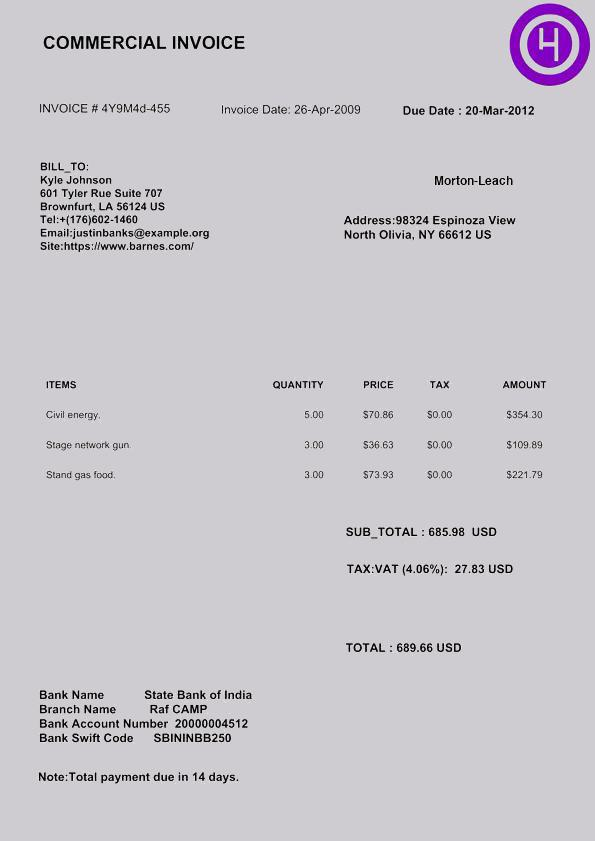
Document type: Invoice